Identify and extract the amount in words, amount in numbers, payee name, cheque date, and bank name from the image.
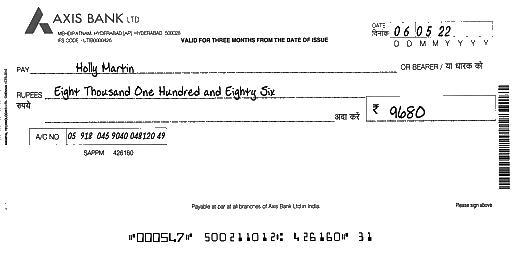
amt_in_words: Eight Thousand One Hundred and Eighty Six
amt_in_figures: 9680
payee_name: Holly Martin
bank_name: AXIS BANK
cheque_date: 06/05/22